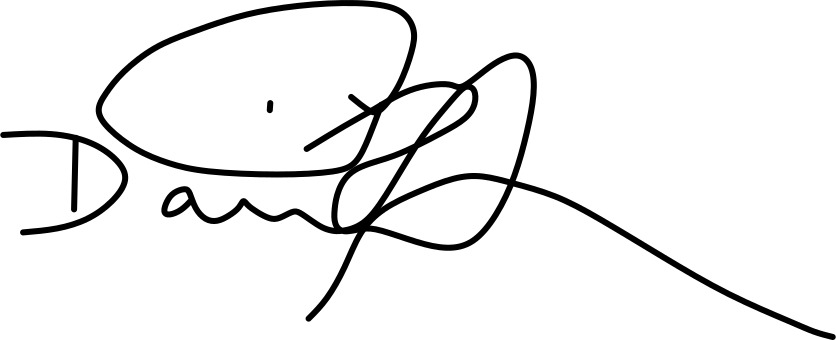
Signature of: david moon